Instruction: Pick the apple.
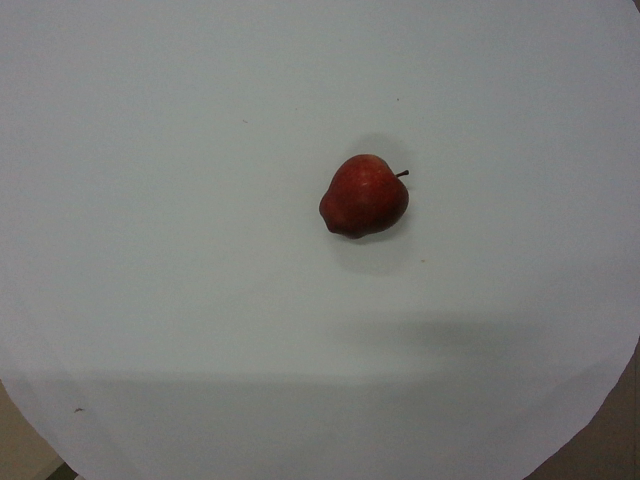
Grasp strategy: vertical